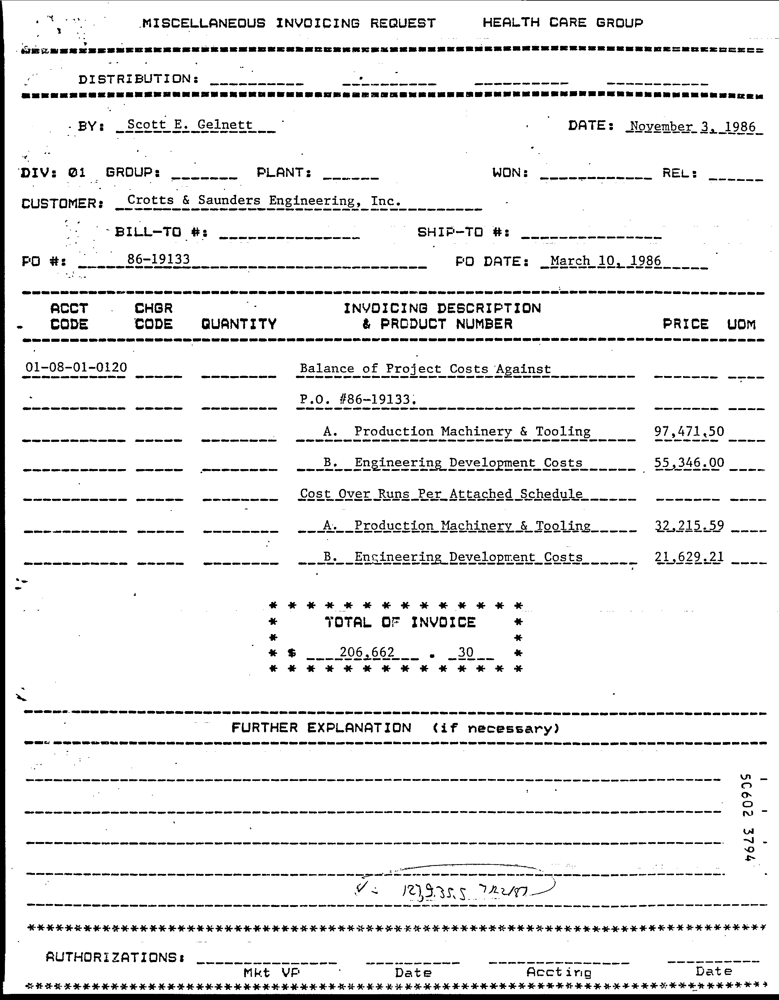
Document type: Invoice